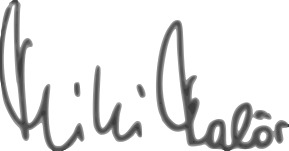
Signature of: miki malör